Please extract the written amount, numerical amount, recipient's name, date on the cheque, and the bank's name from the image.
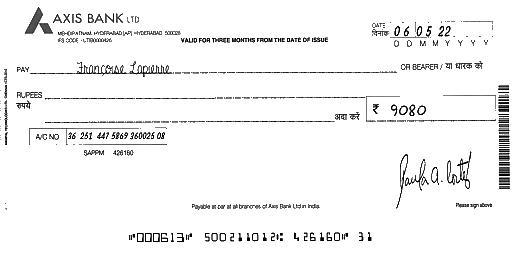
amt_in_words:
amt_in_figures: 9080
payee_name: Françoise Lapierre
bank_name: AXIS BANK
cheque_date: 06/05/22